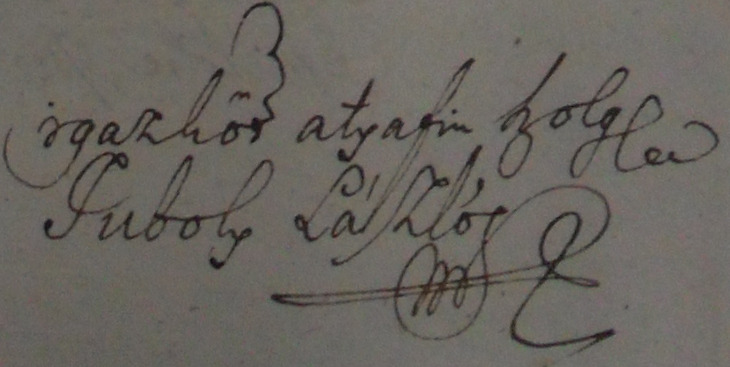
Signature of: lászló tuboly